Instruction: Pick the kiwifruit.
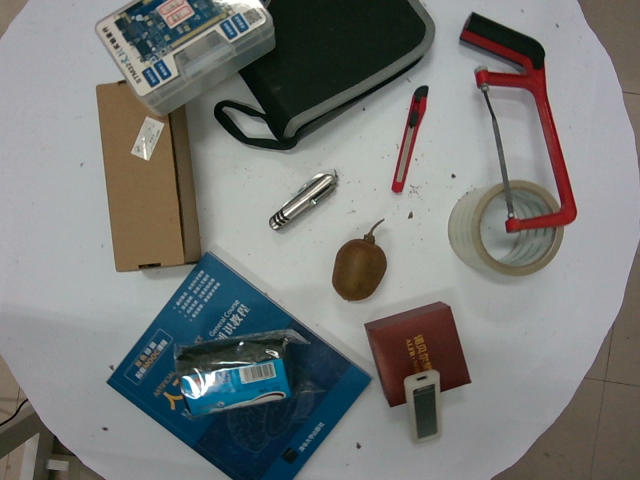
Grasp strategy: vertical